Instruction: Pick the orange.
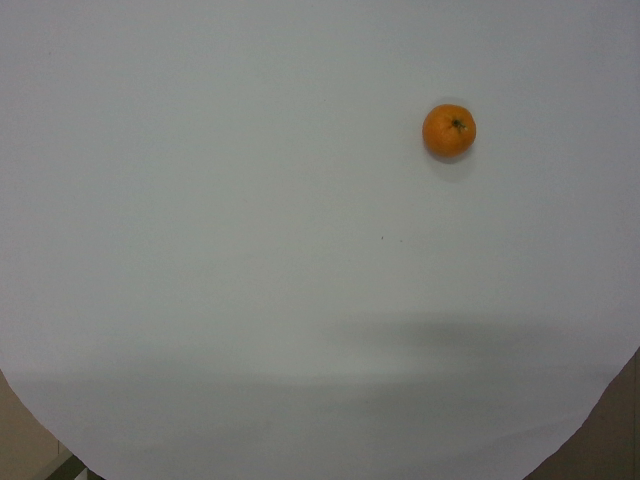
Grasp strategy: vertical